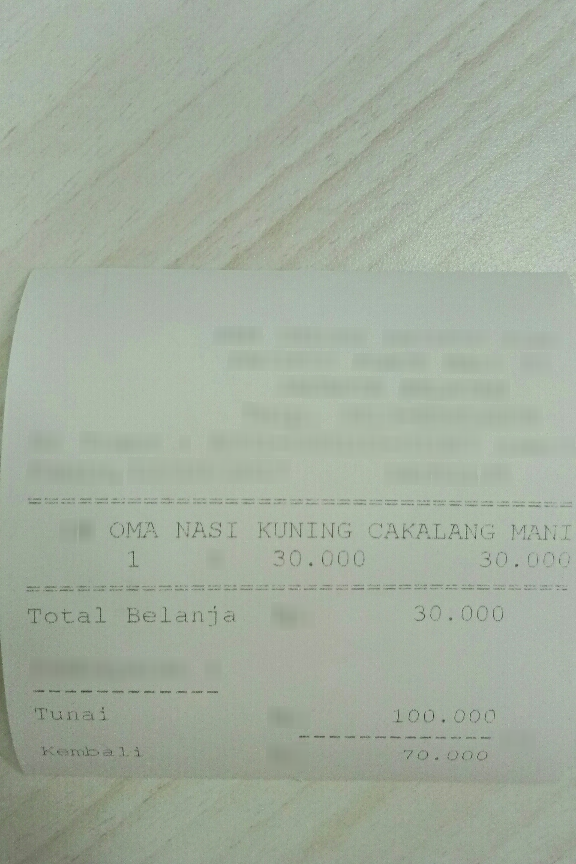
Extraction:
receipt: line_items: name: OMA NASI KUNING CAKALANG MANI
price: 30.000
qty: 1
total: 30.000